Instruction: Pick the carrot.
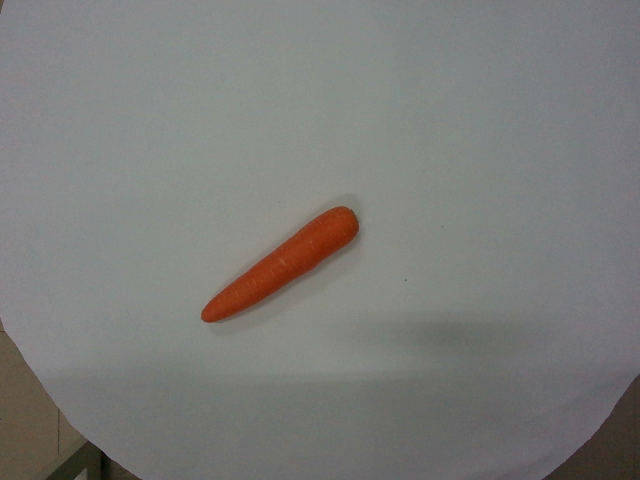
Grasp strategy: vertical